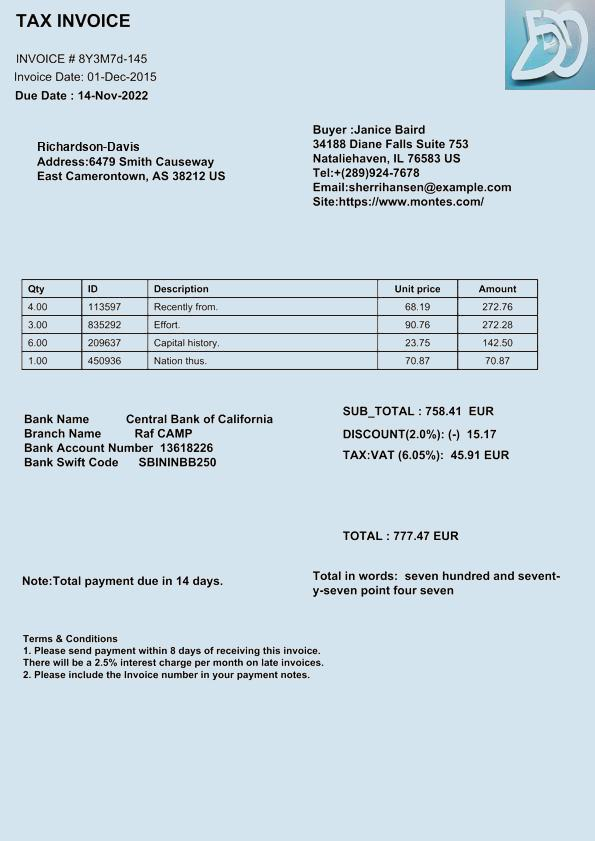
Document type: Invoice